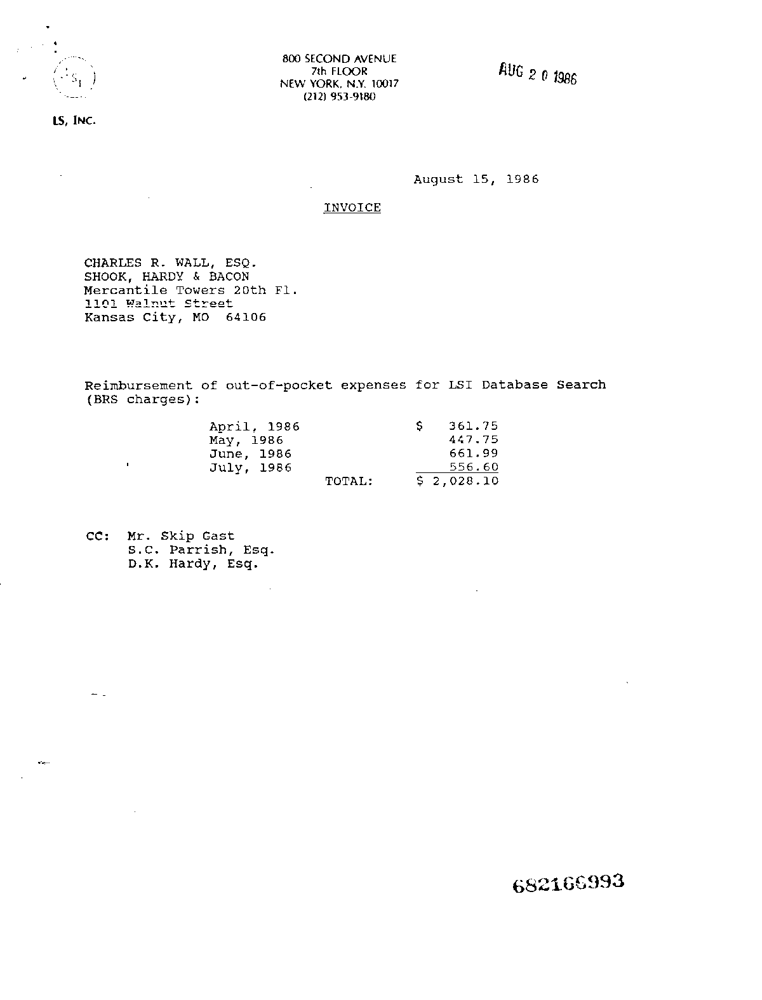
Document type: Invoice